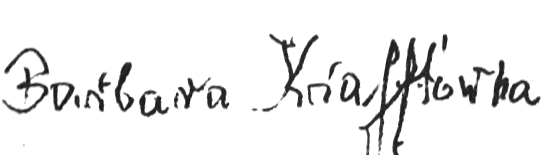
Signature of: barbara krafftówna